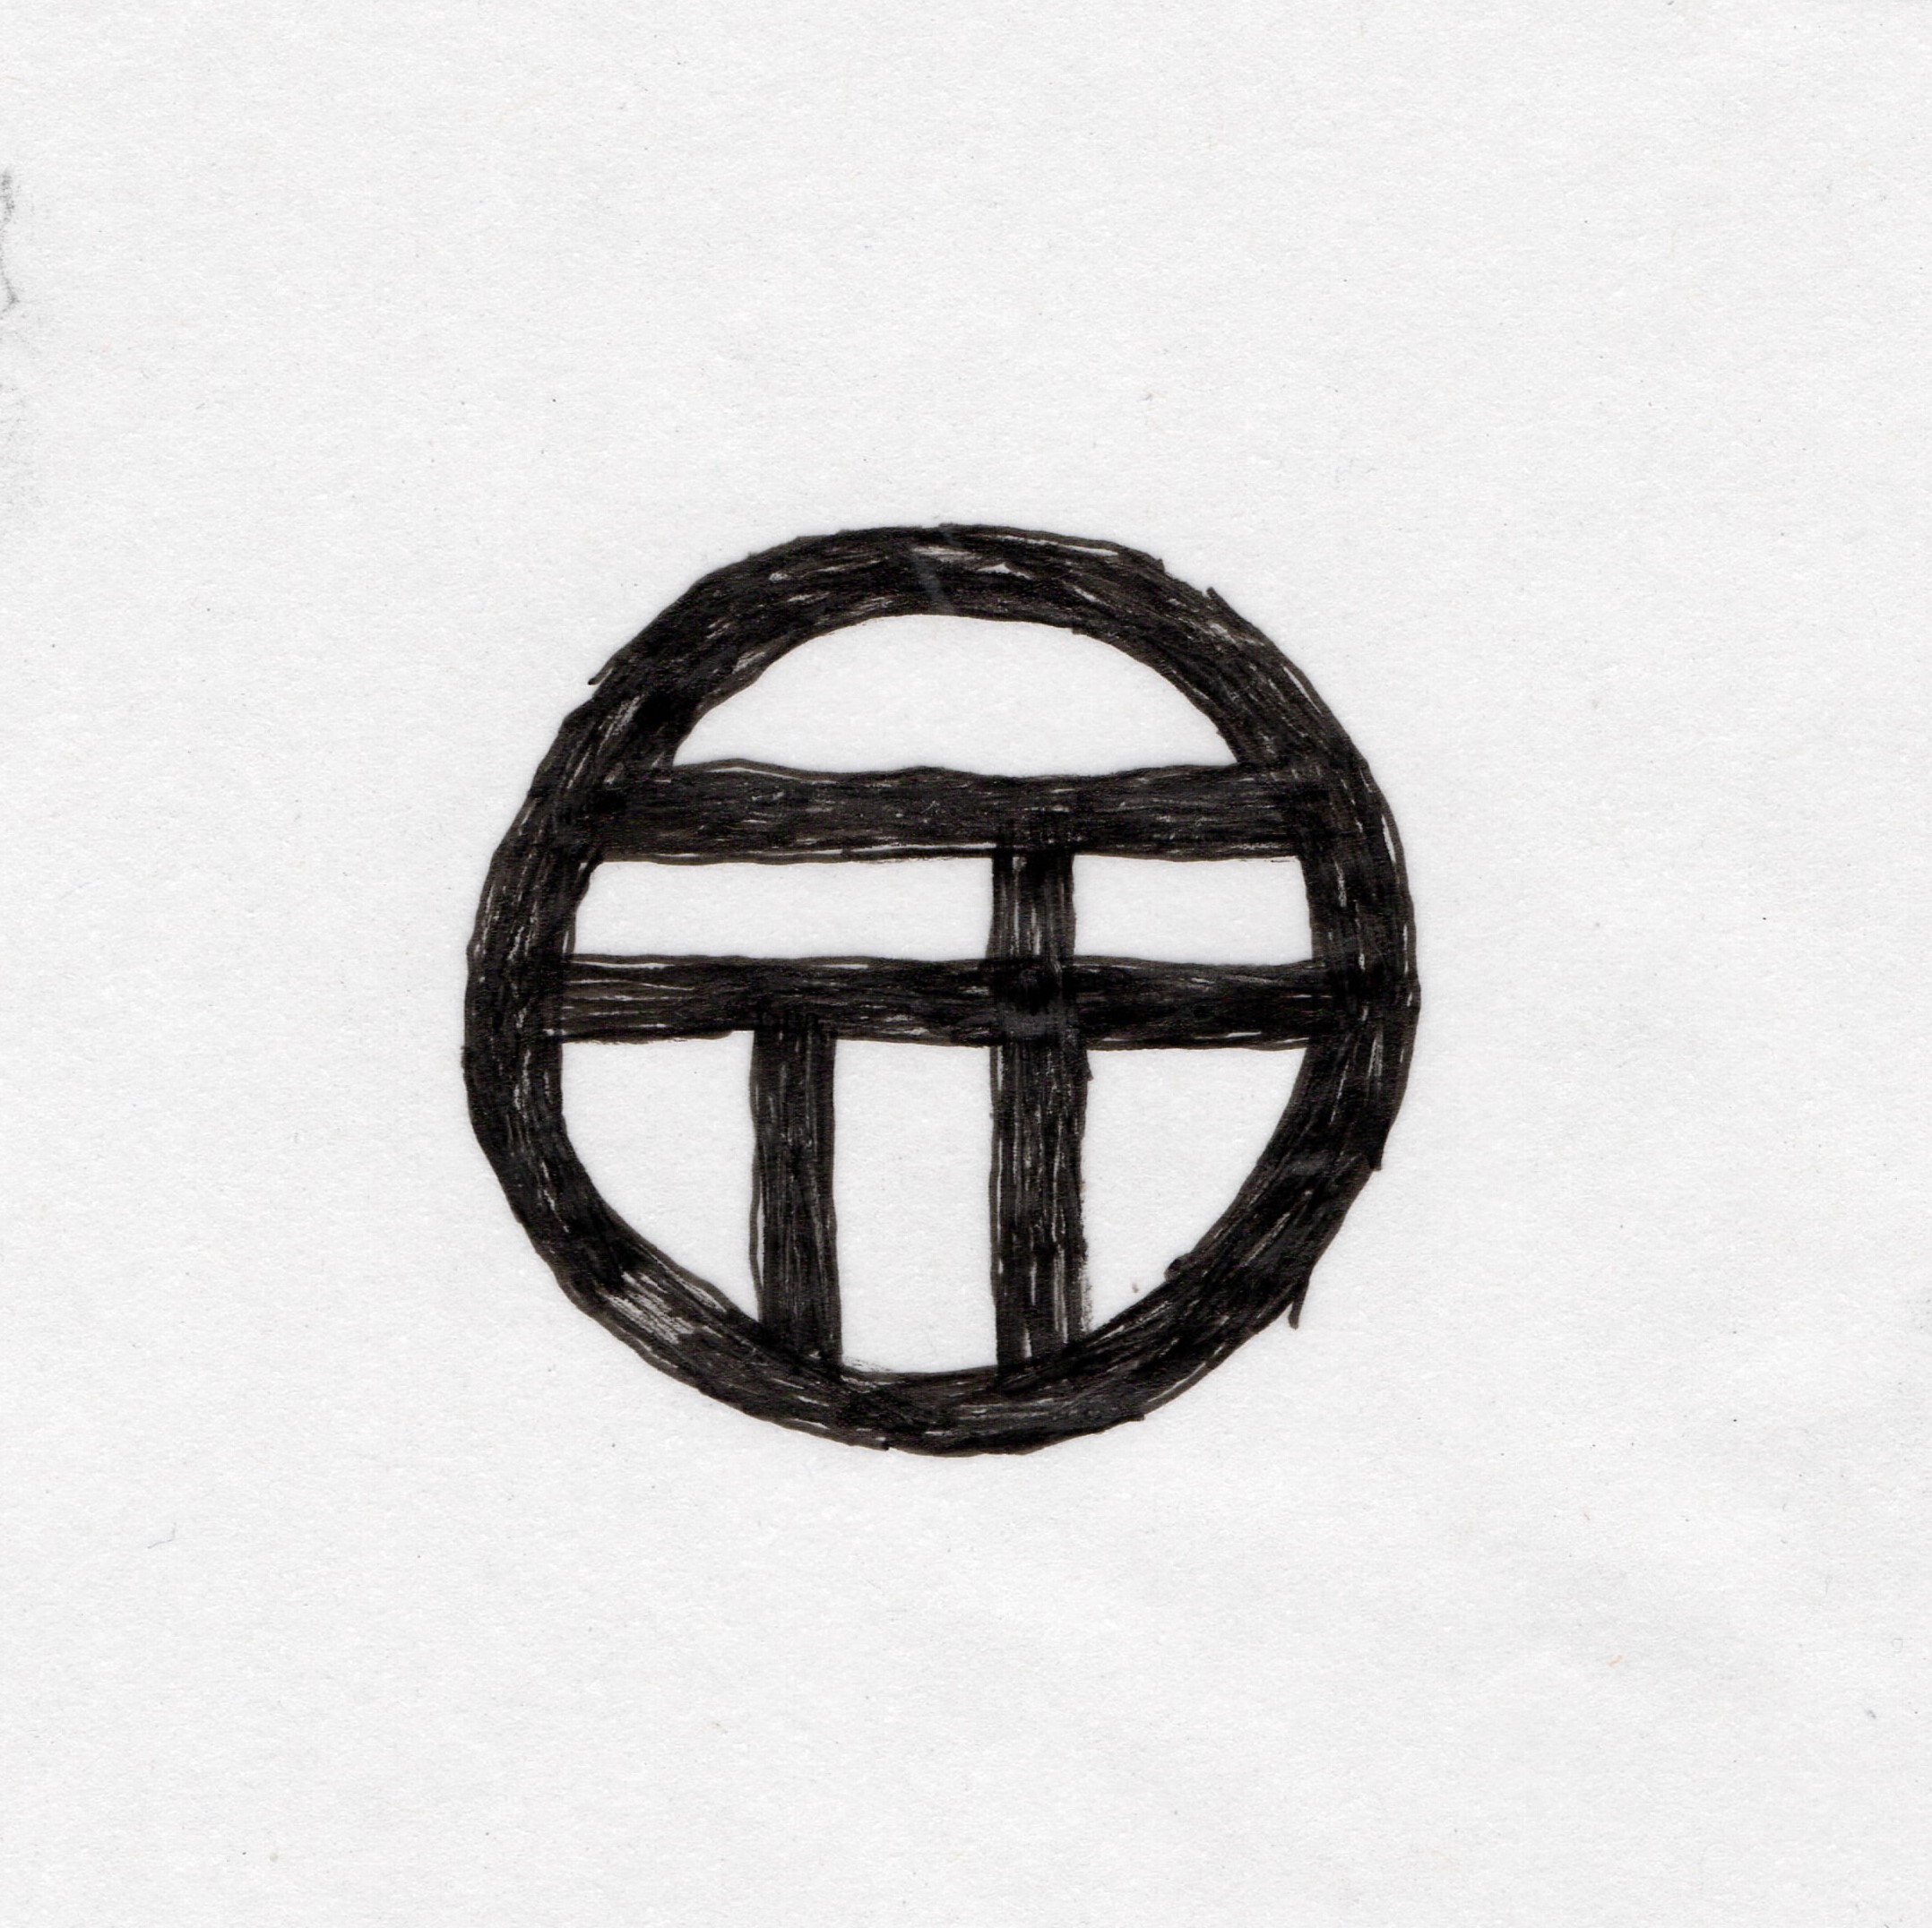
Signature of: therese trethan